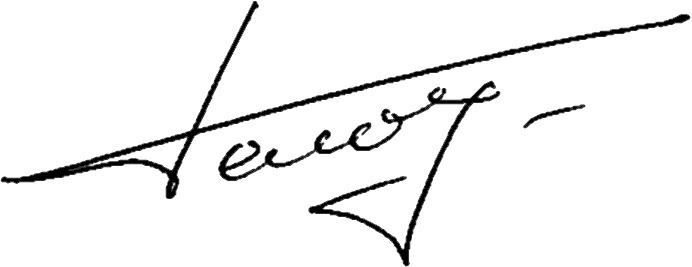
Signature of: oleh helevey